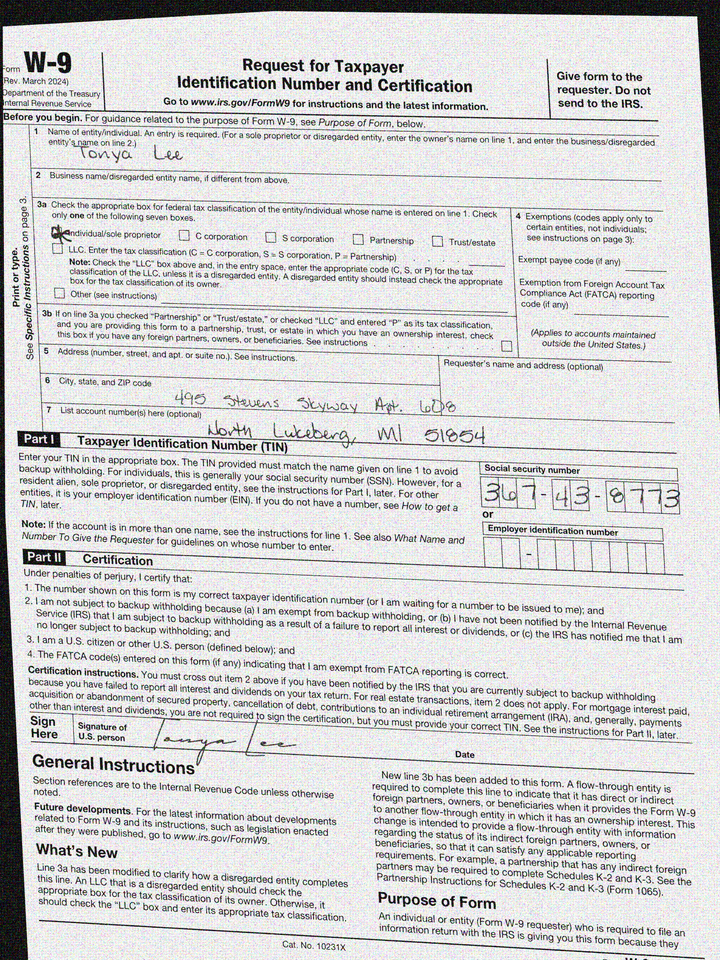
adr1: 495 Stevens Skyway Apt. 608
adr2: North Lukeberg, MI 51854
cbx: yes
ssn: 367438773
enm: Tonya Lee